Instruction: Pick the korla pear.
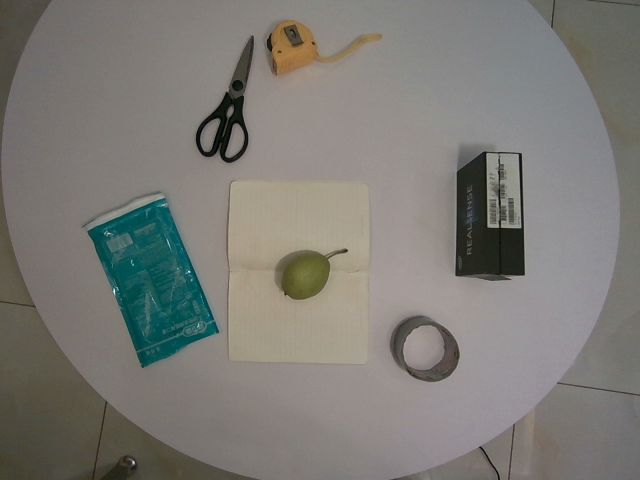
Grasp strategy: vertical